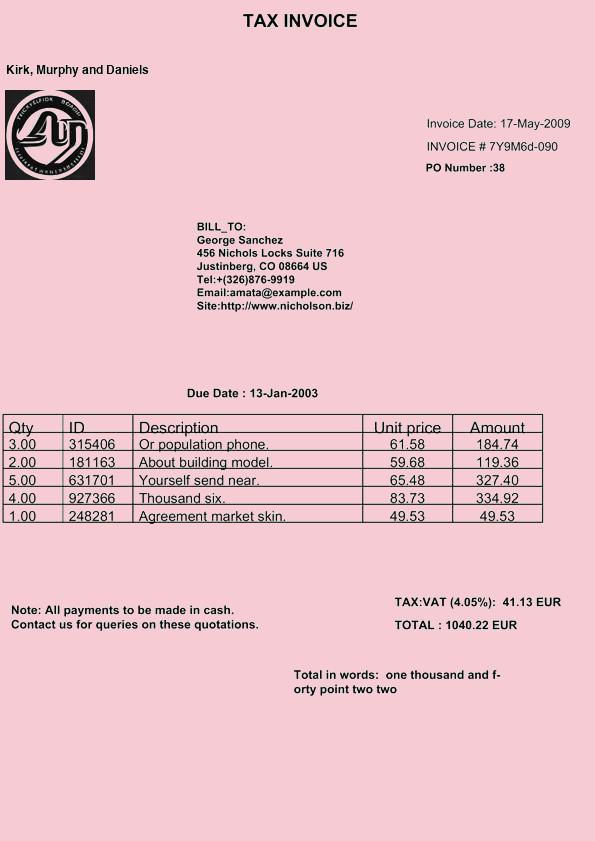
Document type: Invoice